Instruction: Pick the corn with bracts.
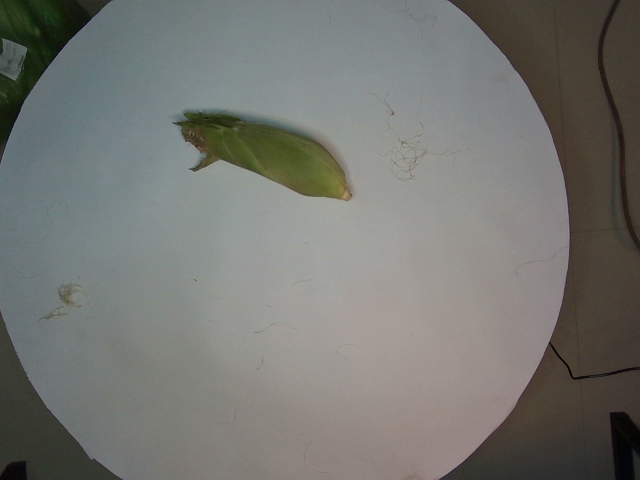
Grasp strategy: vertical